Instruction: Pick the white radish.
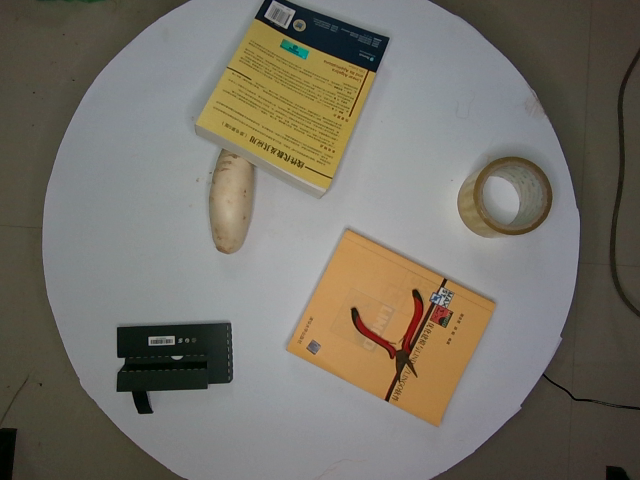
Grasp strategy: vertical